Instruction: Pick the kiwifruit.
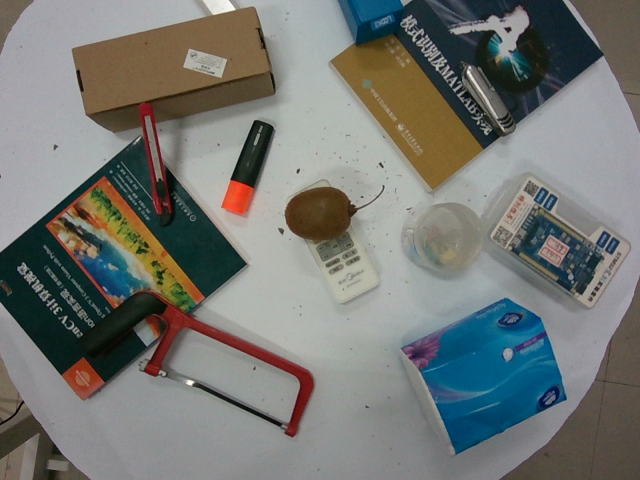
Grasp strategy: vertical